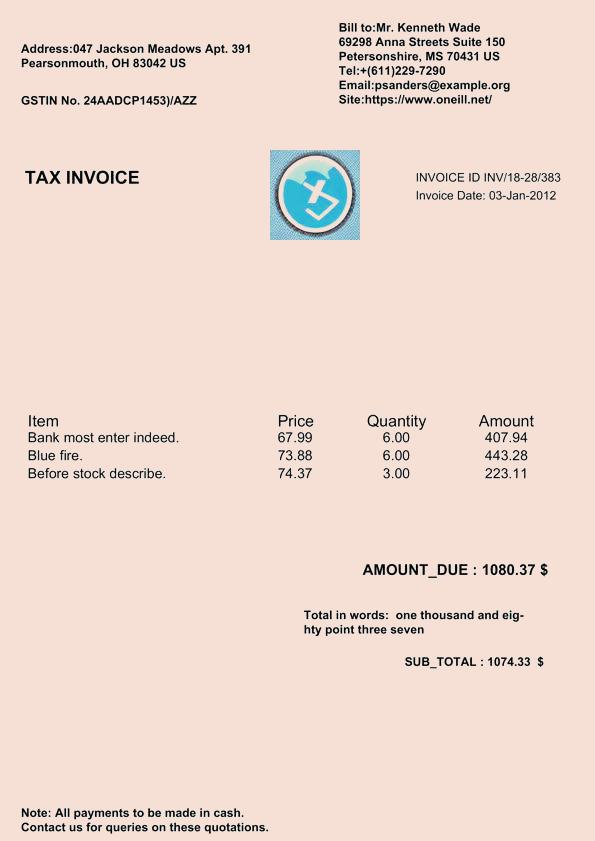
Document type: Invoice